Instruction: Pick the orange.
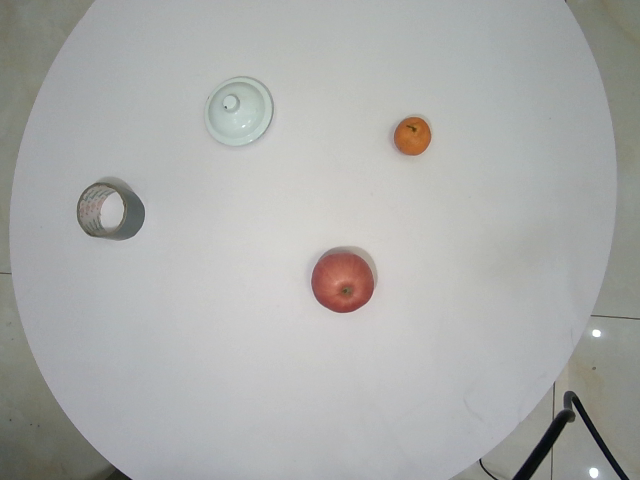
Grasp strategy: vertical